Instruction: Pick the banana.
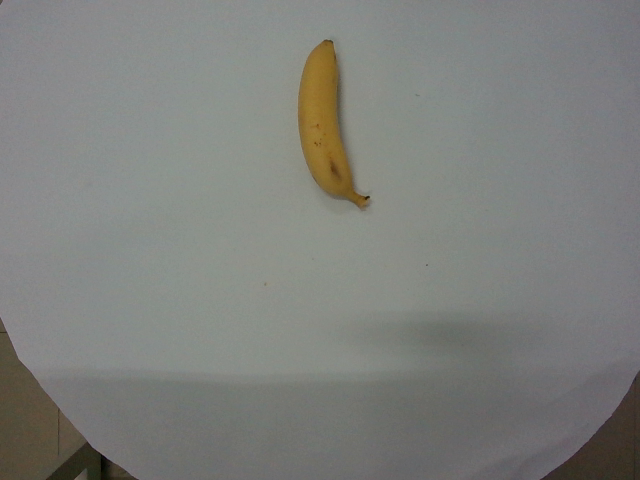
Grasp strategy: vertical